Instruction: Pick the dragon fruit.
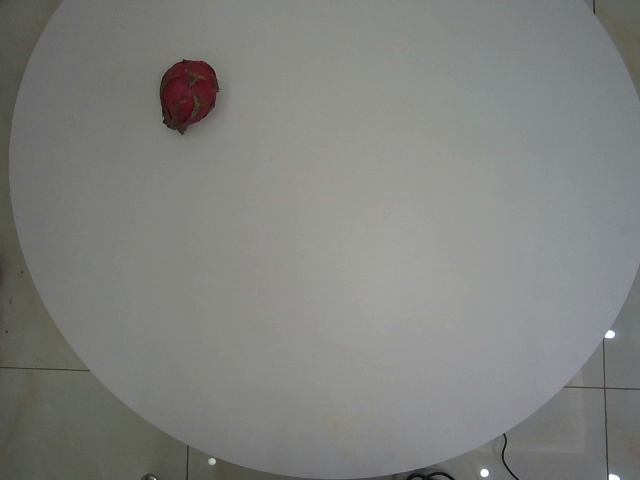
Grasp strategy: vertical